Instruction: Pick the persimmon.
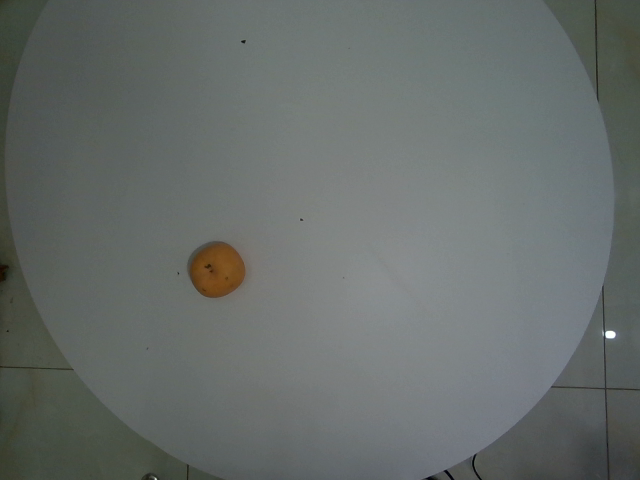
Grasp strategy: vertical